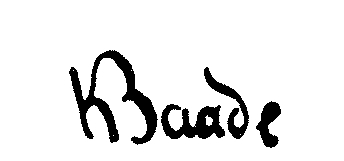
Signature of: knud baade